Question: What is the total amount of taxes owed as per the document?
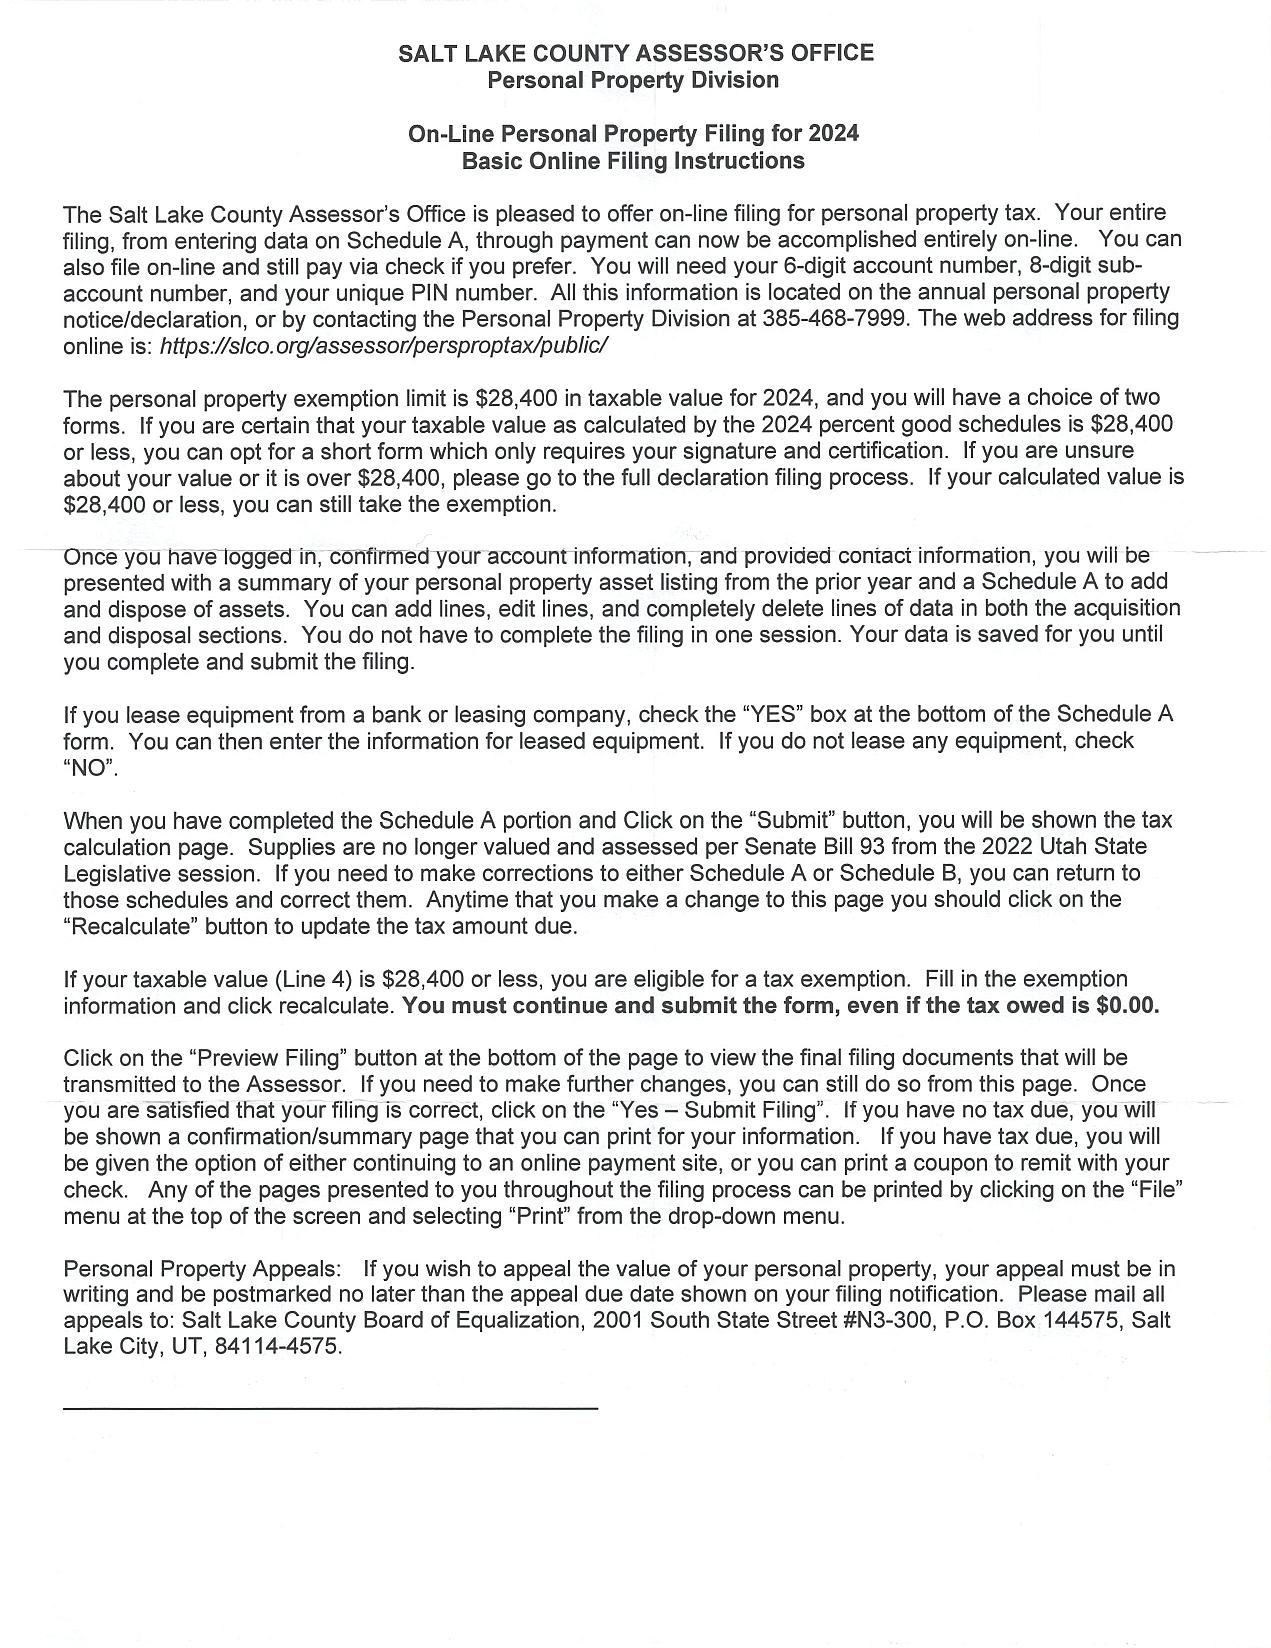
Answer: "$0.00 "